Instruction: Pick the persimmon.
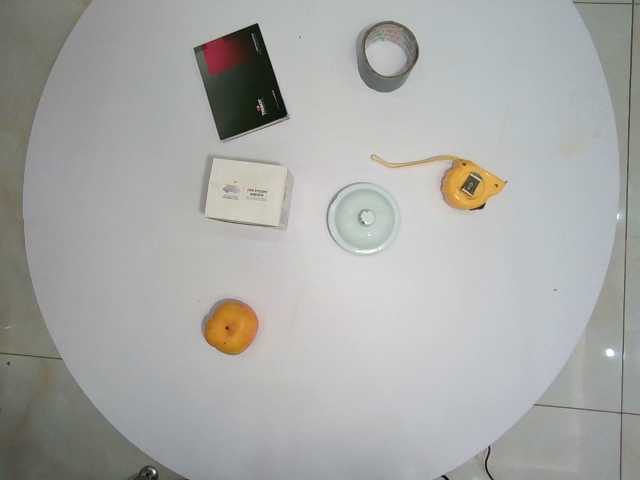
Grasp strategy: vertical